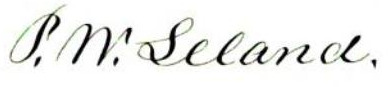
Signature of: phineas w leland